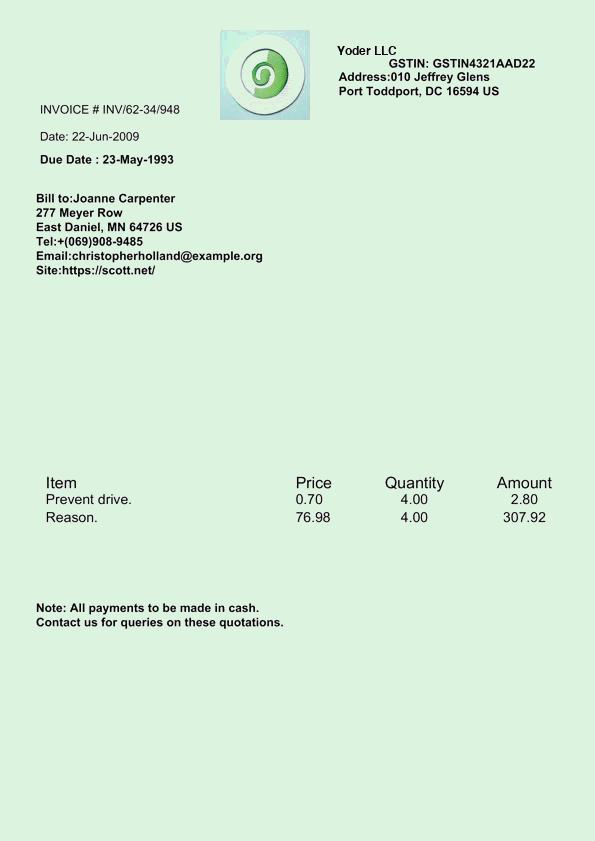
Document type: Invoice